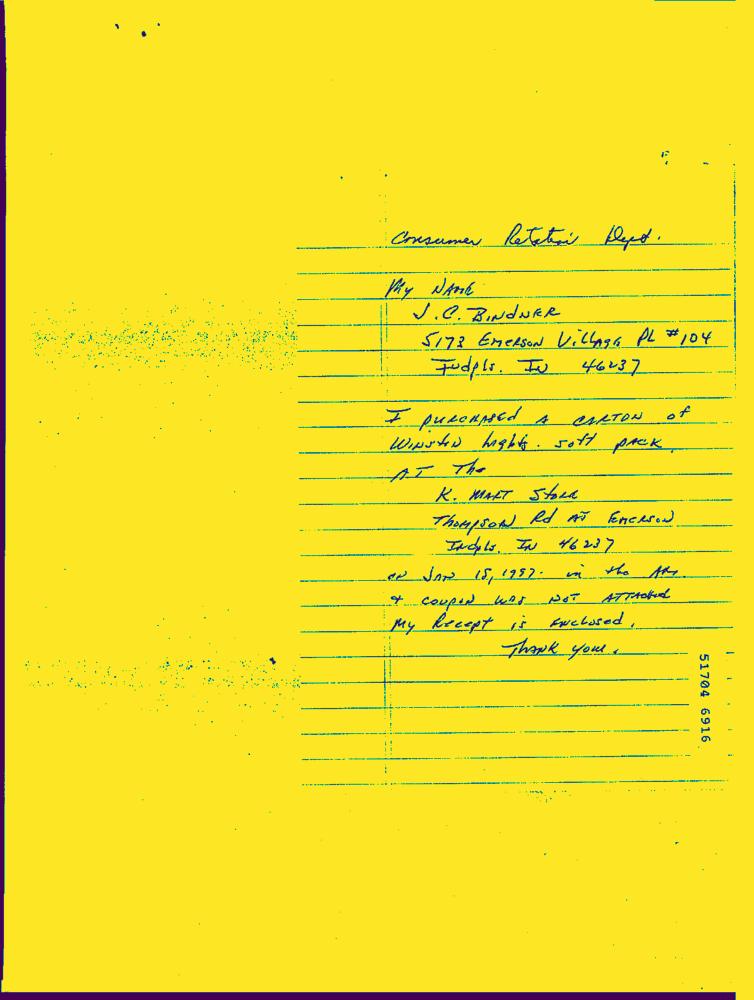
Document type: Hand-Written